Patient: Male, age 76
A 76-year old Caucasian priest with hypothyroidism and recurrent urinary tract infections (UTIs) presented to our hospital in 2010 with shortness of breath, a non-productive cough and right-sided pleuritic chest pain of a few weeks duration. He had a 78 pack-year history of tobacco use, but quit in 1986. He had no prior history of asthma, COPD, pneumonia or interstitial lung disease. At baseline, he was very active and had no limitation to exercise. Upon presentation to the hospital, he was experiencing shortness of breath with minimal exertion and reported a 40-pound weight loss and dysphagia. He reported no fevers, chills, wheezing, palpitations, or joint pain. His medications included levothyroxine, calcium, and nitrofurantoin which he had taken daily for approximately 15 years for suppression of UTIs. He had no history of exposure to heavy metals or asbestos. He had a negative PPD test in the 1960's and had no known exposure to tuberculosis.
On physical examination, the patient appeared uncomfortable with moderate respiratory distress. Blood pressure was 110/65 mm Hg, heart rate was 85 beats per minute, temperature 97.3 F. He was tachypneic with respiratory rate at 30 breaths per minute and oxygen saturation of 93% at rest on room air. He had diminished breath sounds bilaterally with dry crackles, more prominent on the right side. Laboratory studies revealed a normal white blood cell count of 8.4 x 109/L (reference range: 4.4-5.7 x 109/L) with a normal differential. The chemistry panel was also within normal range. Erythrocyte sedimentation rate was over 140 mm/h (normal range: 1-15 mm/h for men). ANA screen was positive, but all other serologies for rheumatologic disorders were negative, including anti-double stranded DNA, Rheumatoid Factor, Scl-70, anti-centromere B, anti-Jo, anti-ribosomal P, anti-RNP, anti-Sm, anti-SS/A and SS/b and ACE level. Testing for HIV 1&2 and Quantiferon TB Gold was negative. CXR showed extensive basilar fibrosis, pleural thickening and possible basilar infiltrates (Fig. 1). Chest computed tomography (CT) scan with intravenous contrast showed severe fibrotic changes in both lungs, with honeycombing especially at the lung bases and diffuse pleural wall thickening (Fig. 2).
Nitrofurantoin was stopped on the day of hospital admission. The patient underwent video-assisted thoracoscopy (VATS) with lung and pleural biopsy to establish a diagnosis. The routine aerobic and anaerobic, fungal and mycobacterial cultures from the lung tissue and pleural fluid were all negative. A biopsy specimen from left lower lung demonstrated marked interstitial chronic inflammation, subpleural interstitial fibrosis and numerous prominent multi-nucleated giant cells, consistent with Giant Cell Interstitial Pneumonia (Fig. 3A and B). Since he had no exposure to hard metals, GIP was determined to be due to chronic nitrofurantoin use. He was treated with prednisone 60 mg daily and weaned off steroids over the course of 6 months. His dyspnea on exertion gradually resolved and he was weaned off oxygen as an outpatient. During a visit to pulmonary clinic five months after his initial hospitalization he was noted to have no shortness of breath at rest or with exertion. He was walking 4-5 miles per day and SpO2 was 99% on room air. On a 6-min walk testing, the lowest oxygen saturation on room air was 93%. His physical exam was normal other than mild crackles noted at the right lung base. CXR at that time showed a significant decrease in the pulmonary infiltrates and pleural thickening (Fig. 4). Pulmonary Function Testing (PFT) performed soon after hospital discharge showed a severe obstructive and moderate restrictive ventilatory defect which improved significantly on follow-up PFT performed five months later (Fig. 6A and B).
Two and a half years later, after having no further respiratory complaints, he presented to pulmonary clinic with recurrent fatigue and progressive dyspnea on exertion, which had developed over a 6-week period. He was found to be tachypneic and hypoxemic with SpO2 85% upon walking into the office. Physical exam revealed extensive crackles in both lung bases. A hall walk showed desaturation to 84% at 85 feet of walking. CXR performed that day showed extensive bilateral interstitial infiltrates and opacities (Fig. 5). On further inquiry, he reported that approximately 6 weeks prior to the onset of his recurrent dyspnea. a urologist had placed him back on nitrofurantoin for UTI prophylaxis. Due to the concern of recurrent GIP caused by nitrofurantion, he was instructed to stop nitrofurantoin immediately. He was initially treated as an outpatient with Prednisone 60 mg daily and oxygen. However, on follow-up visit one week later, he was found to be severely dyspneic and tachypneic. SpO2 while on oxygen 4 L/minute decreased from 97% at rest to 81% in less than one minute of walking. He had not been fully complaint with the outpatient steroid regimen prescribed one week earlier. He was directly admitted to the hospital where he was treated with high-dose intravenous methylprednisolone 60 mg intravenously every 6 h initially and oxygen. No additional Chest CT or lung biopsy was performed as the patient improved with steroid treatment. He was discharged to a nursing home on oxygen 2 L/min continuously and 6 L/min overnight. He completed another 6-month taper of Prednisone, starting at 60 mg, as an outpatient. Although he has been weaned off steroids and does not have shortness of breath at rest currently, he experiences dyspnea on exertion and requires 3 L oxygen with exercise if walking more than three minutes. He now wears a medical allergy band documenting his allergy to nitrofurantoin.
Keywords: giant cells, interstitial pneumonia, lung toxicity, metals, nitrofurantoin
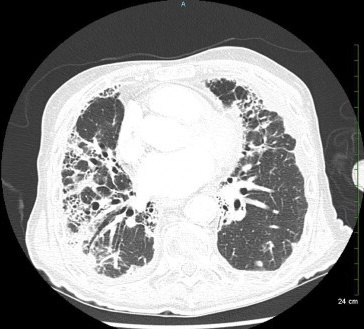
Image caption: CT scan of the chest (during first hospitalization) shows pleural thickening and severe fibrotic changes with honeycombing in both lungs.